Question: What is the main concern?
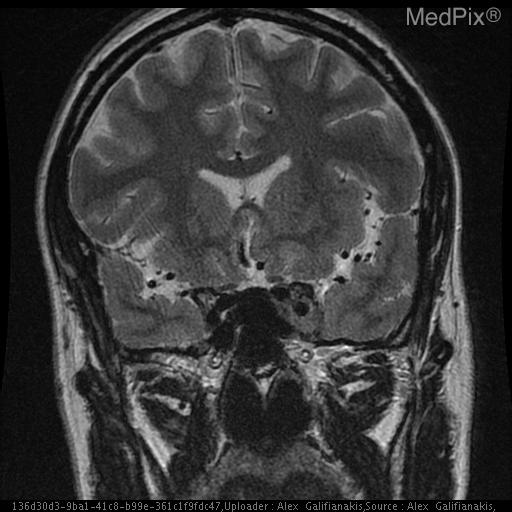
Answer: The findings suggest Avidly enhancing suprasellar mass distinct from the pituitary measuring approximately 3.3 x 2.5 x 3.5 cm. The mass surrounds the left cavernous internal carotid artery extending into the medial aspect of the right cavernous sinus.

The tumor extends anteriorly to the left orbital apex.  There is suprasellar and pontine cistern extension also coursing along the posterior margin of the majority of the clivus. There is posterior extension of the mass surrounding the left 5th cranial nerve involving Meckel's cave as well as surrounding the cisternal portion of the 5th cranial nerve. The mass extends to but not definitely within the left foramen ovale involving the left foramen rotundum as well. The mass abuts the left margin of the basilar artery and the left anterior margin of the mid brain. It extends into the posterior-superior aspect of the sphenoid sinus as well.

A fluid intensity, non-enhancing structure is seen along the posterior margin of the above described mass filling the superior pontine cistern with extension into the left suprasellar cistern measuring 2.3x1.5x1.2 cm.. The mass involves the left cavernous sinus, surrounds the carotid, and extends forward to the orbital apex, and backward to the tentorium and clivus.. The patient might have a history of 42 y.o. woman with elevated prolactin. Please evaluate for evidence of pituitary adenoma.